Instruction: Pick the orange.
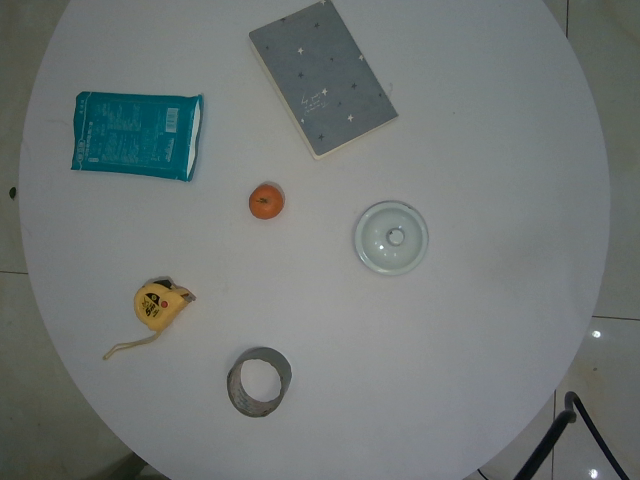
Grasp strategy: vertical